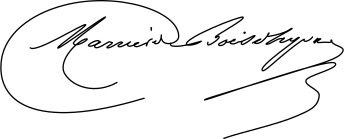
Signature of: achille marrier de boisd hyver